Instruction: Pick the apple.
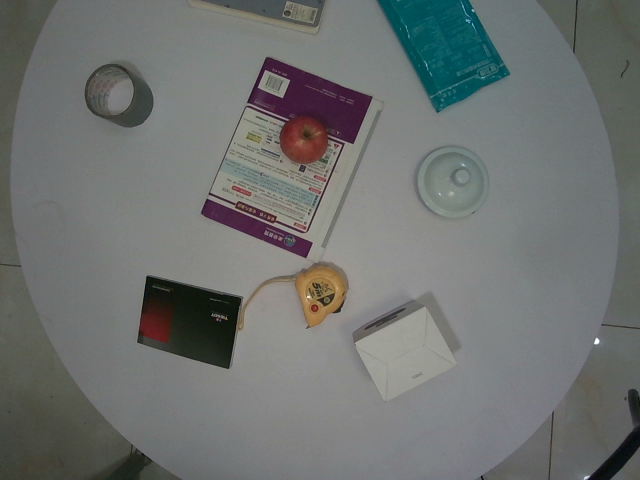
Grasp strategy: vertical